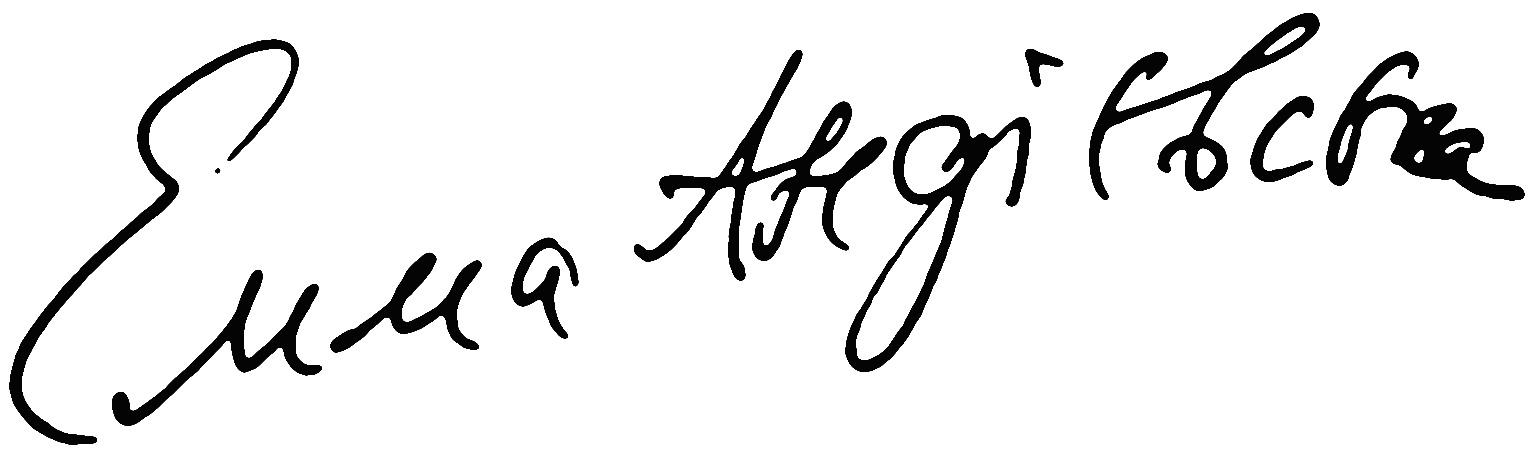
Signature of: emma andiyevska